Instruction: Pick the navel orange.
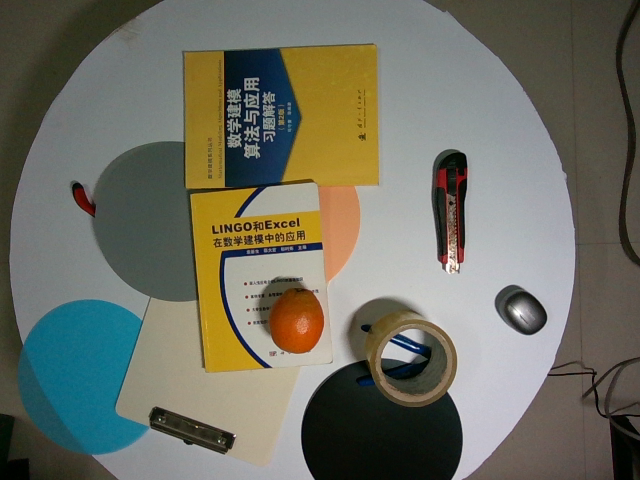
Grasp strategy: vertical